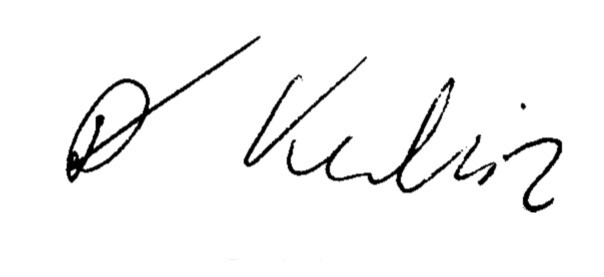
Signature of: paweł kukiz